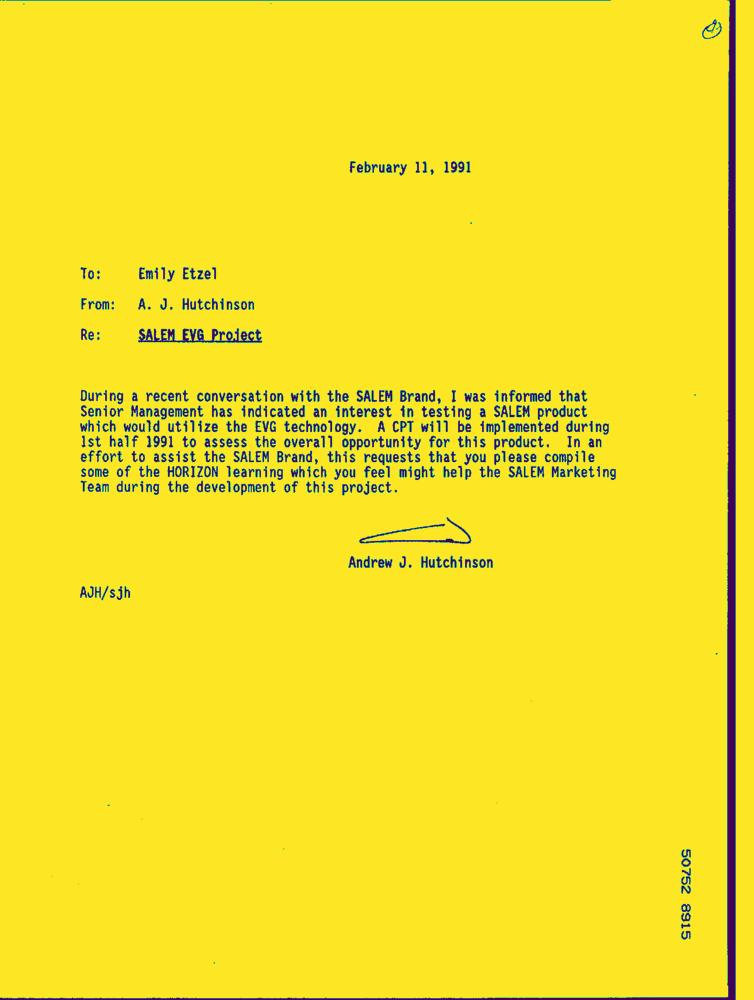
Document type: Letter-Doc